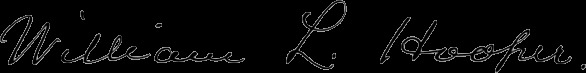
Signature of: william leslie hooper